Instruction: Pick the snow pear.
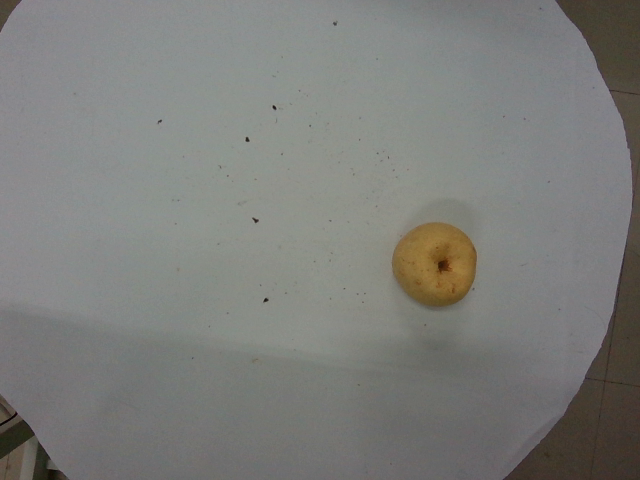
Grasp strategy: vertical